Question: How does the patient history play a role?
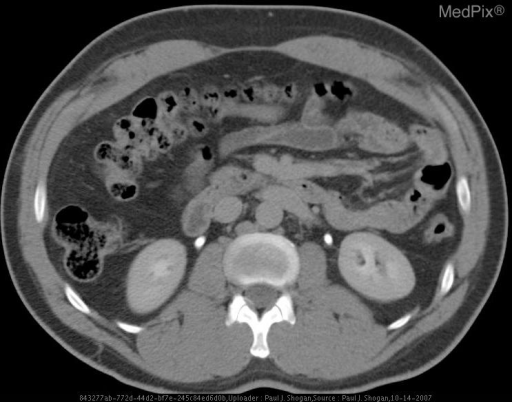
Answer: The patient's history of 55 yo male with gross hematuria. is key in understanding the case.